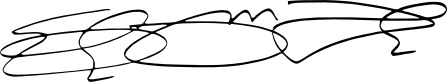
Signature of: han hye jin